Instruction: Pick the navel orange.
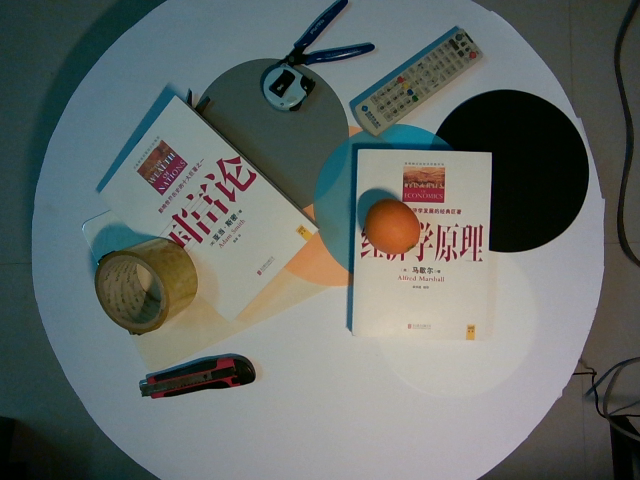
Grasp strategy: vertical